Question: What is the filing due date as per the document?
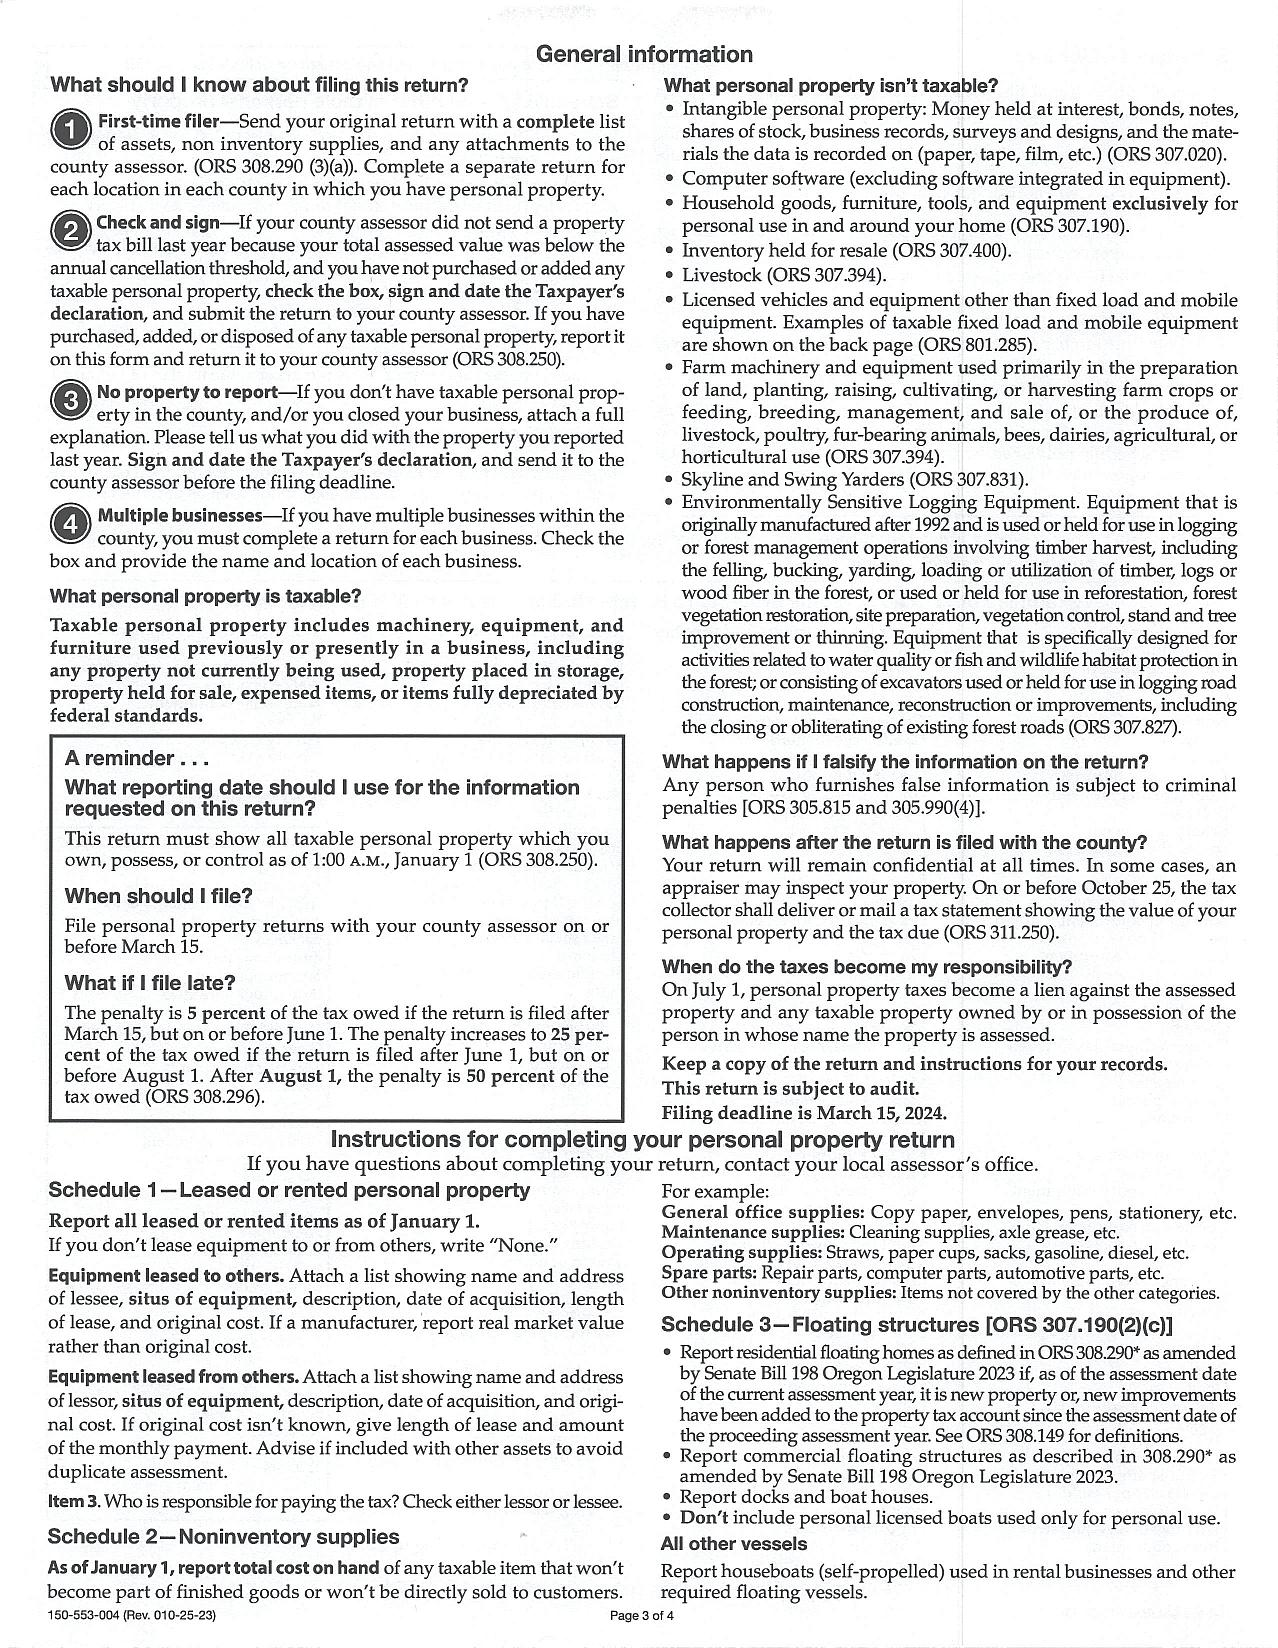
Answer: "March 15."